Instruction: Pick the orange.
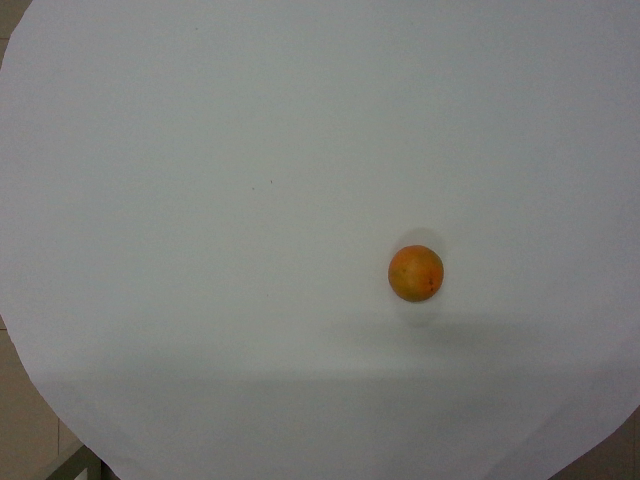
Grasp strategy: vertical